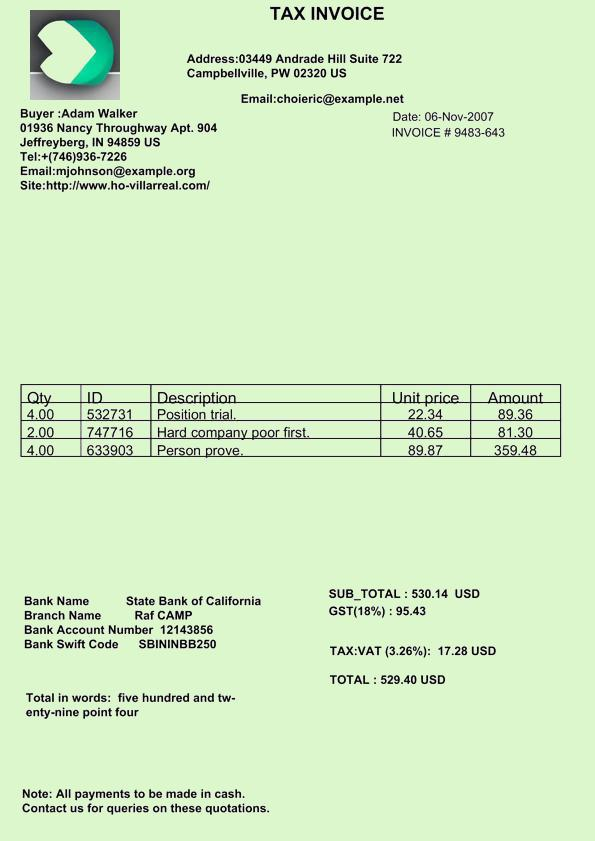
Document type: Invoice